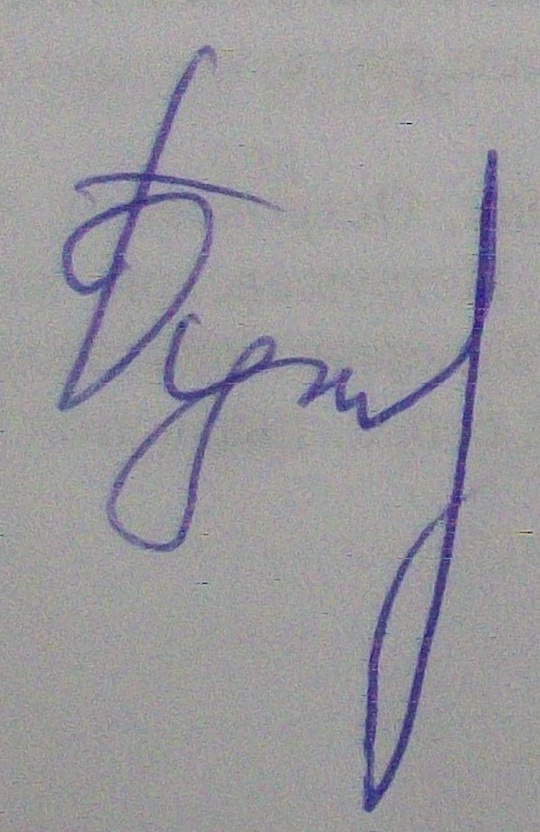
Signature of: yaroslava aleksandrovna pulinovich